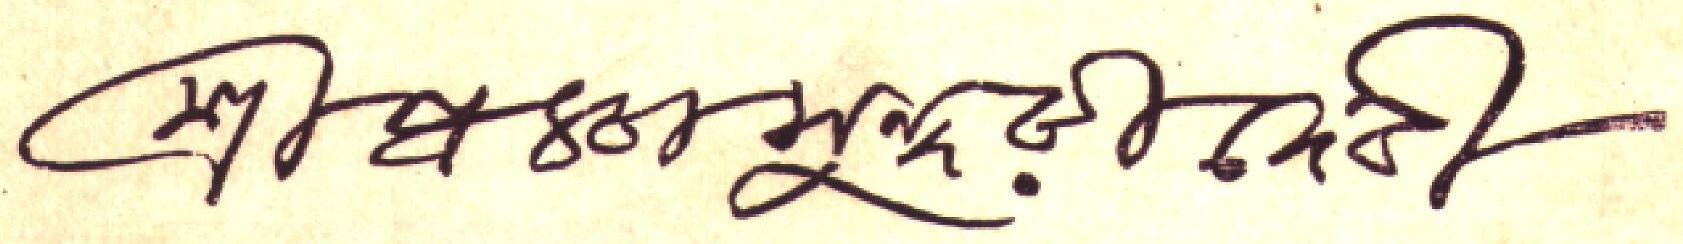
Signature of: prajnasundari devi